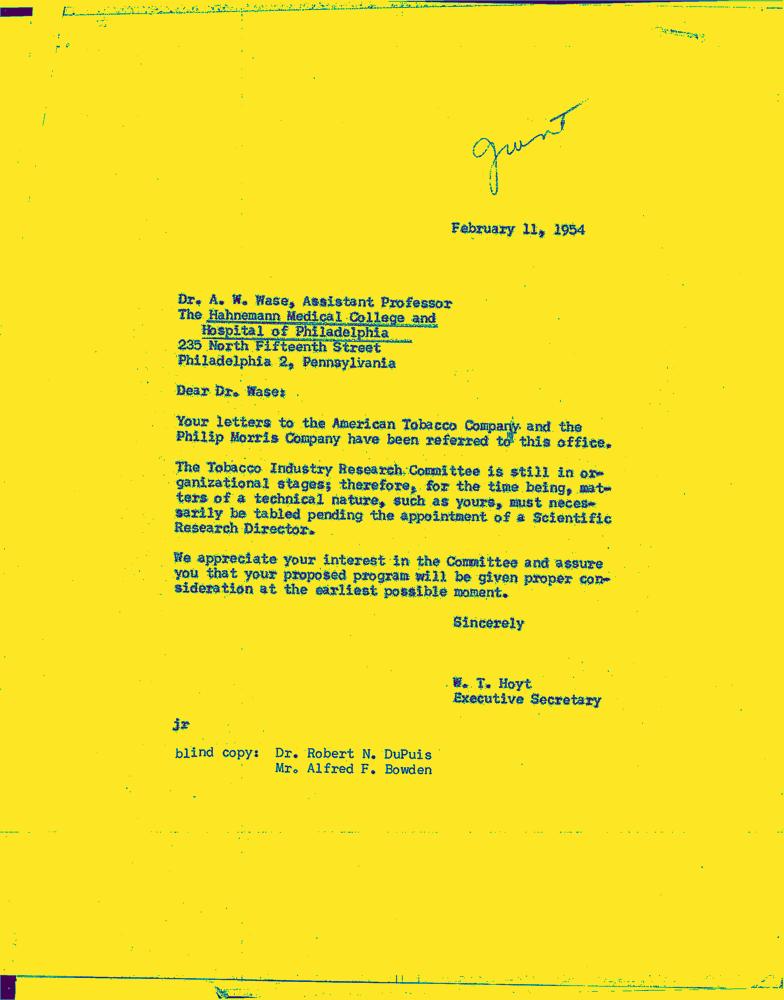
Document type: Letter-Doc